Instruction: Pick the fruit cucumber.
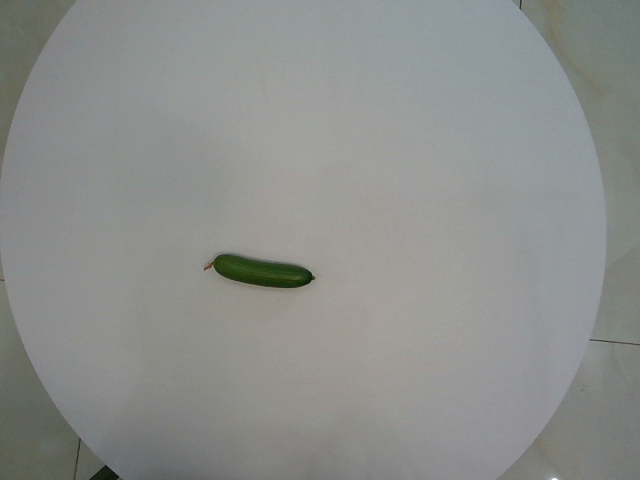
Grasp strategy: vertical